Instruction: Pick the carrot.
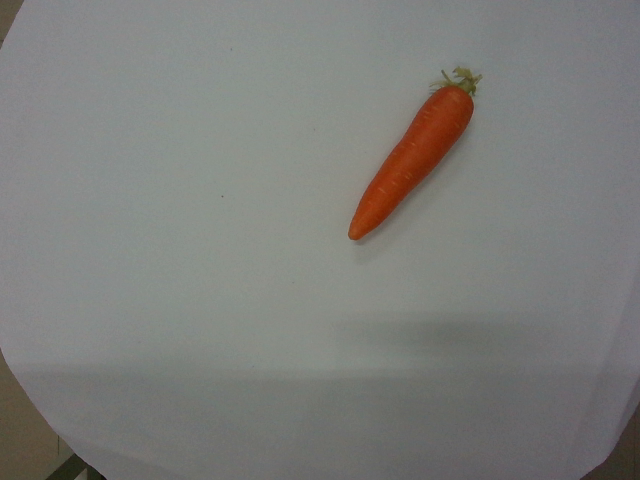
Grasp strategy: vertical